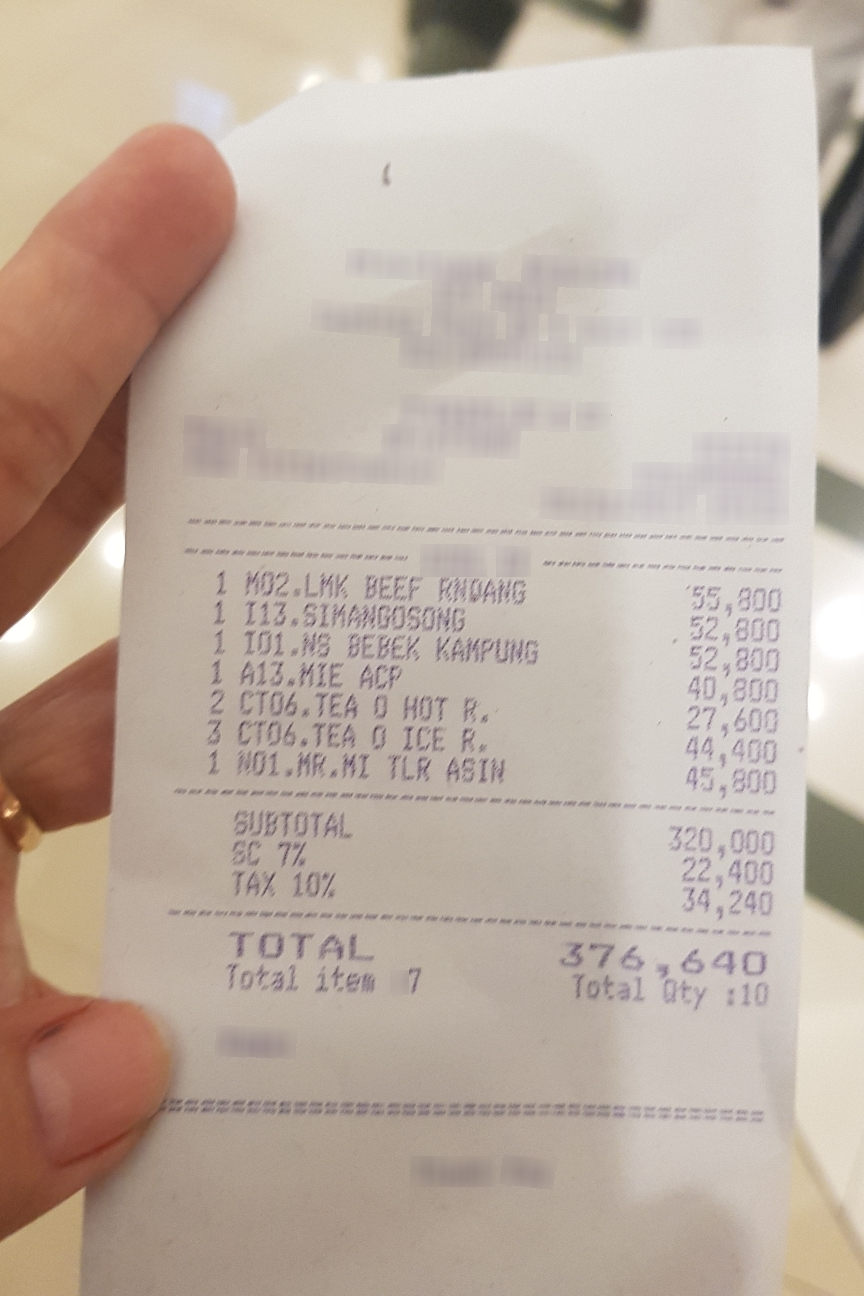
Number of items: 7
Subtotal: 320,000
Service charge: 22,400
Tax: 34,240
Total: 376,640
OCR text regions:
text: SUBTOTAL
text: 320,000
text: SC
text: 7%
text: 22,400
text: TAX
text: 10%
text: 34,240
text: TOTAL
text: 376,640
text: Total
text: item
text: 7
text: Total
text: Qty
text: :10
text: 1
text: M02.LMK
text: BEEF
text: RNDANG
text: 55,800
text: 1
text: I13.SIMANGOSONG
text: 52,800
text: 1
text: 101.NS
text: BEBEK
text: KAMPUNG
text: 52,800
text: 1
text: A13.MIE
text: ACP
text: 40,800
text: 2
text: CT06.TEA
text: 0
text: HOT
text: R.
text: 27,600
text: 3
text: CT06.TEA
text: 0
text: ICE
text: R.
text: 44,400
text: 1
text: NO1.MR.MI
text: TLR
text: ASIN
text: 45,800